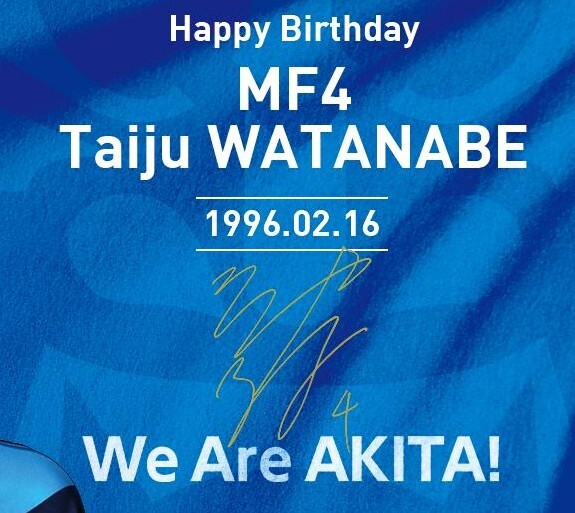
Signature of: taiju watanabe